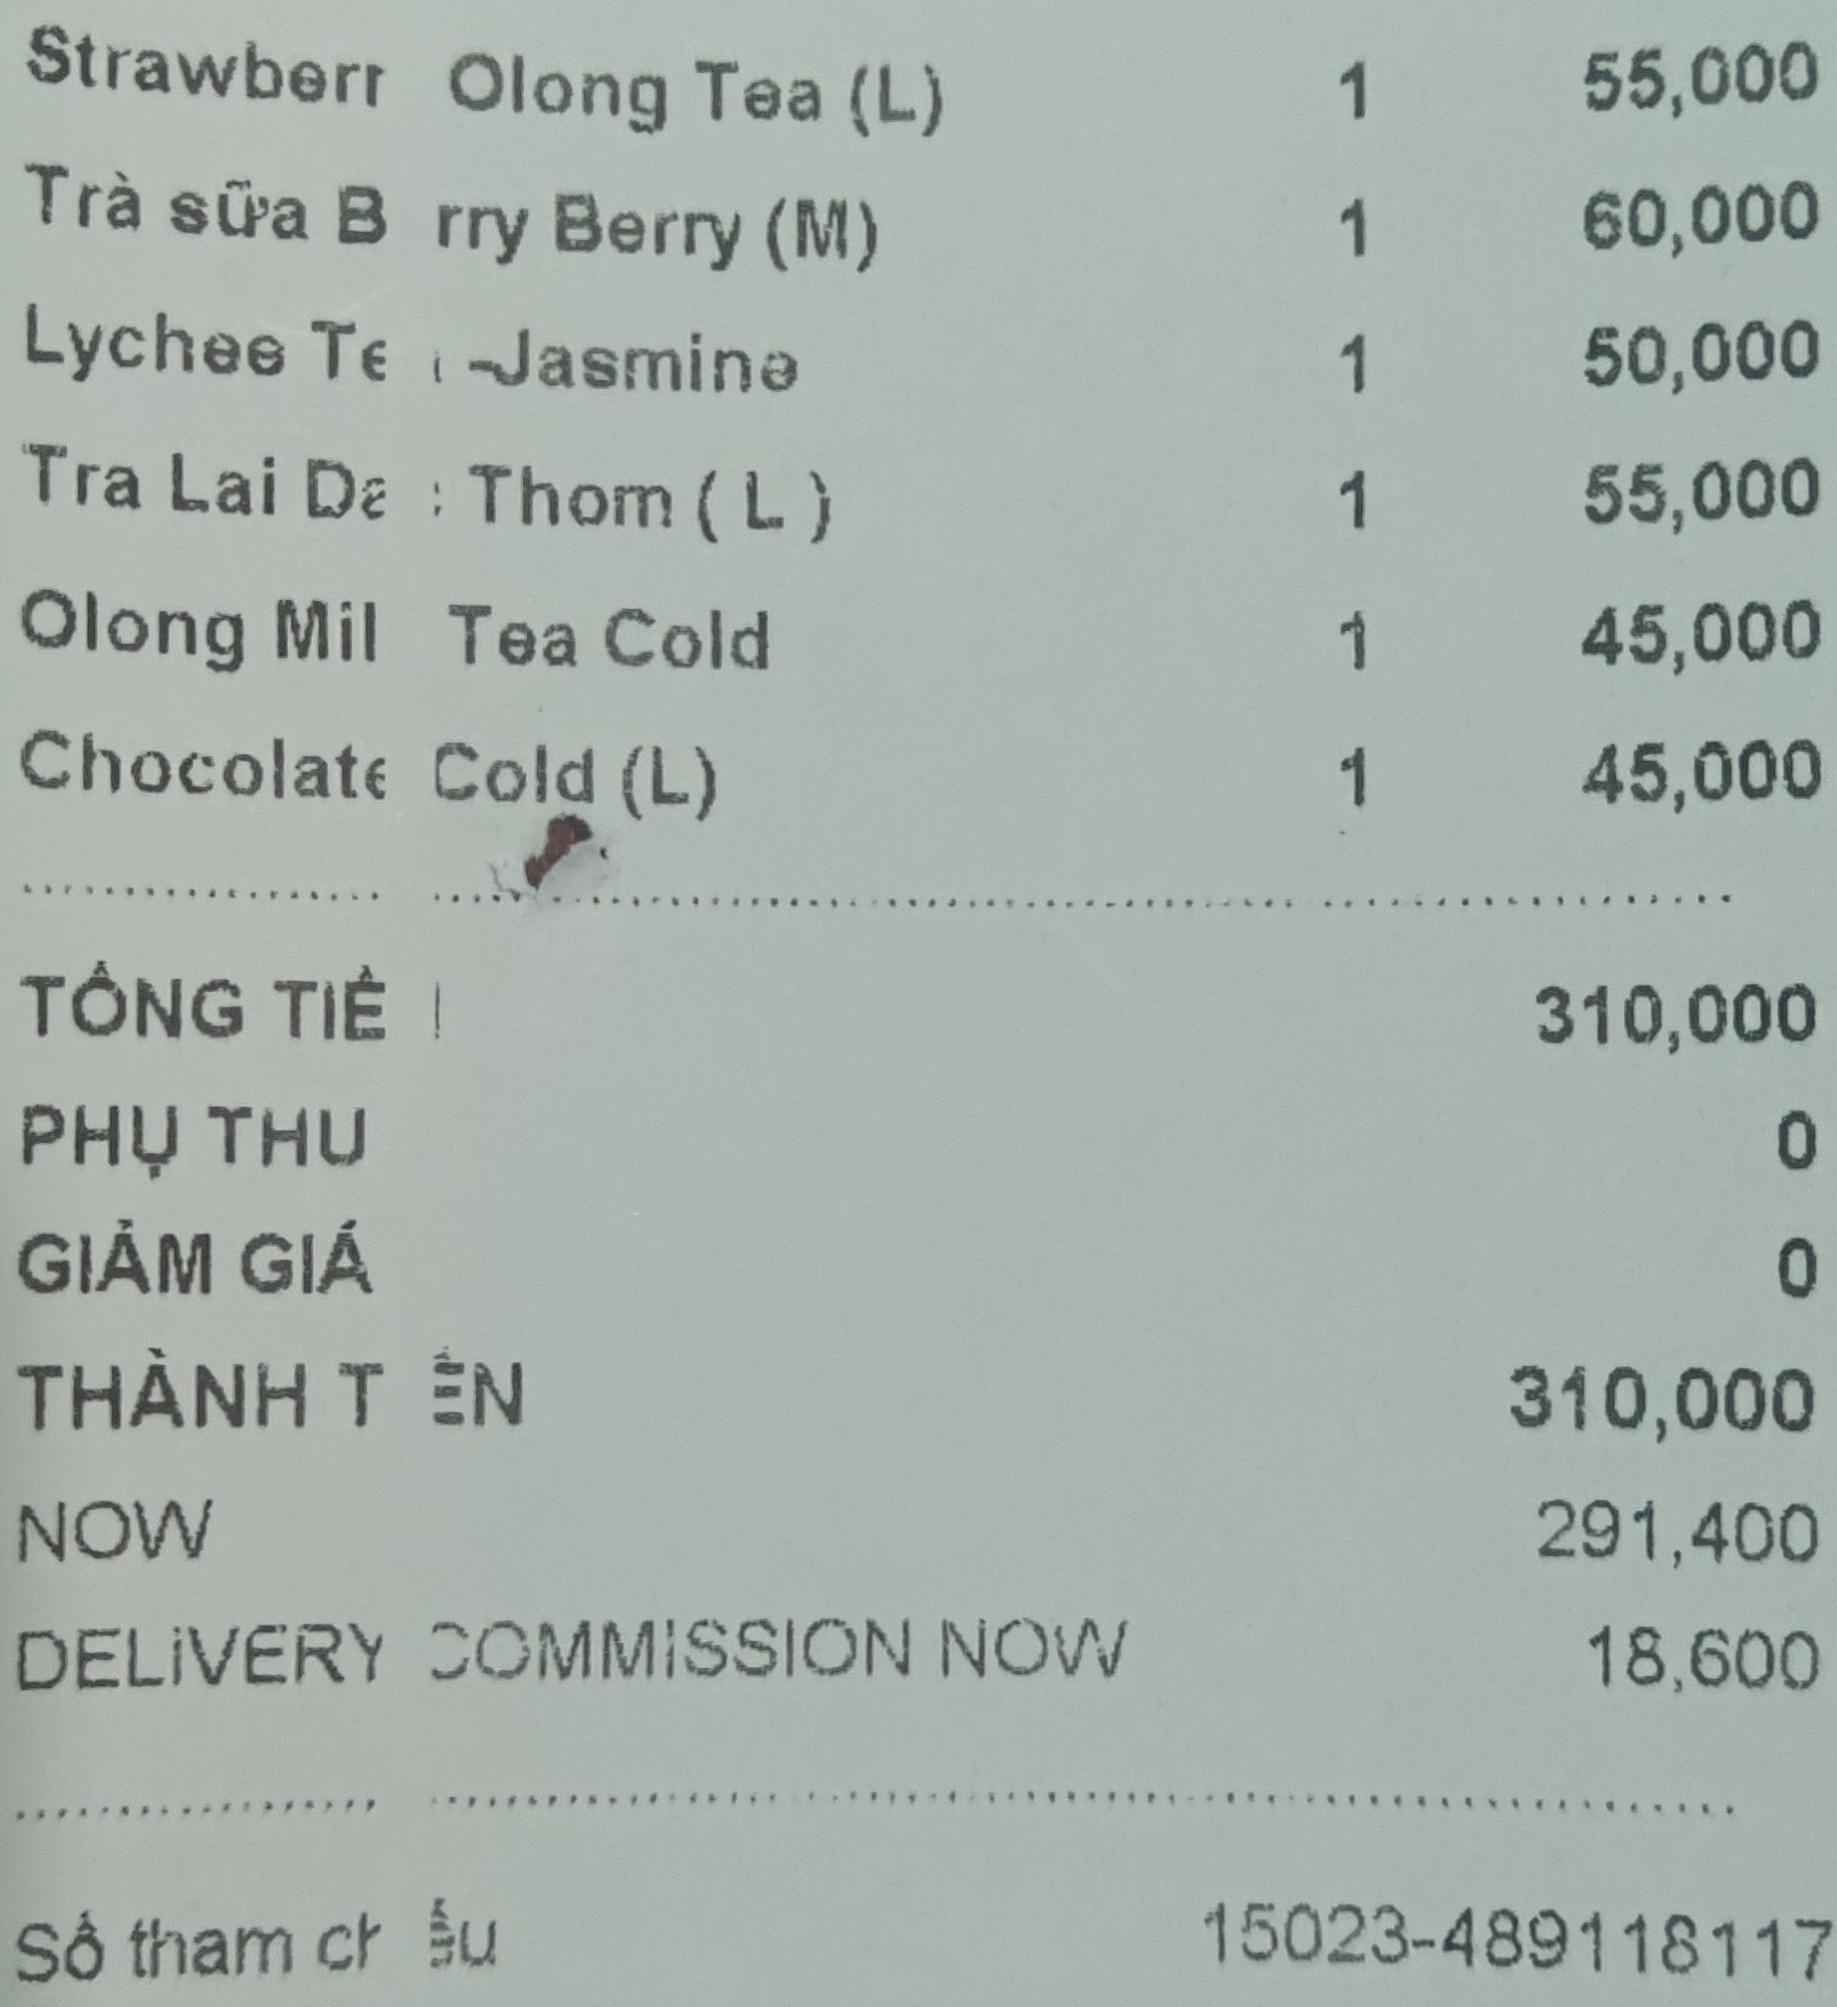
<table>
<tr>
<td>Strawberr Olong Tea (L)</td>
<td>1</td>
<td>55,000</td>
</tr>
<tr>
<td>Trà sữa Burry Berry (M)</td>
<td>1</td>
<td>60,000</td>
</tr>
<tr>
<td>Lychee Te Jasmine</td>
<td>1</td>
<td>50,000</td>
</tr>
<tr>
<td>Tra Lai Dac Thom ( L )</td>
<td>1</td>
<td>55,000</td>
</tr>
<tr>
<td>Olong Milk Tea Cold</td>
<td>1</td>
<td>45,000</td>
</tr>
<tr>
<td>Chocolate Cold (L)</td>
<td>1</td>
<td>45,000</td>
</tr>
</table>

TỔNG TIỀN
310,000
PHỤ THU
0
GIẢM GIÁ
0
THÀNH TIỀN
310,000
NOW
291,400
DELIVERY COMMISSION NOW
18,600

Số tham ch ẩu
15023-489118117